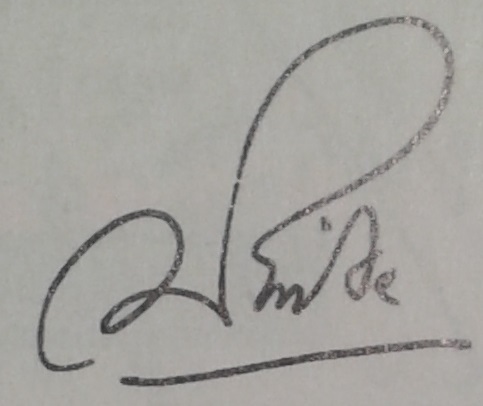
Signature of: étienne pinte